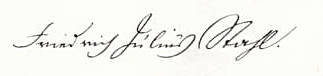
Signature of: friedrich julius stahl